Question: What is the main concern?
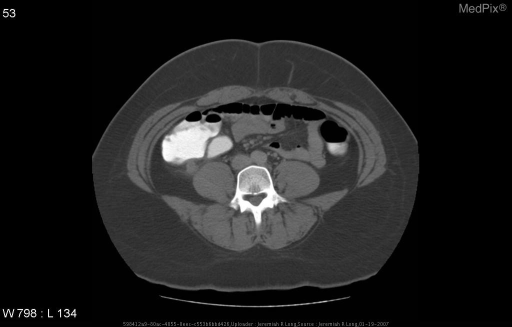
Answer: The findings suggest Axial CT images from the mid abdomen following oral and intravenous contrast material administration demonstrate a blind-ending loop of bowel arising from the cecum directed superiorly with the tip just inferior to the inferior margin of the liver.  The bowel loop is not filled with contrast and measures 1.3 cm from outer wall to outer wall in diameter.  There is some associated inflammatory infiltration of the mesentary and a small amount of perinephric fluid anterior to the right kidney.  There is no free air or abnormal fluid collections to suggest abscess formation.. Axial CT images from the mid abdomen following oral and intravenous contrast material administration demonstrate a blind-ending loop of bowel arising from the cecum directed superiorly with the tip just inferior to the inferior margin of the liver.  The bowel loop is not filled with contrast and measures 1.3 cm from outter wall to outter wall in diameter.  There is some associated inflammatory infiltration of the mesentary and a small amount of perinephric fluid anterior to the right kidney.  There is no free air or abnormal fluid collections to suggest abscess formation.. The patient might have a history of 17 year old female presented to the emergency room with a 12 hour history of abdominal pain that began in her periumbilical region and progressed to the right mid abdomen..